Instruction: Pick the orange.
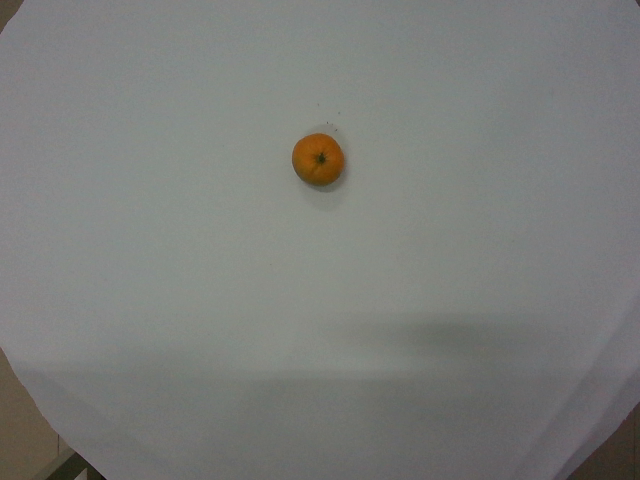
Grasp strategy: vertical